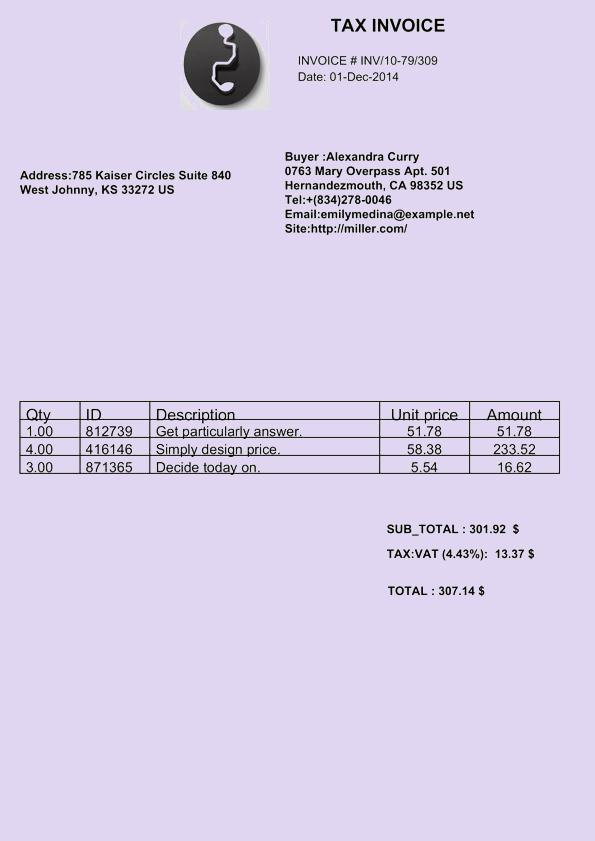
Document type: Invoice